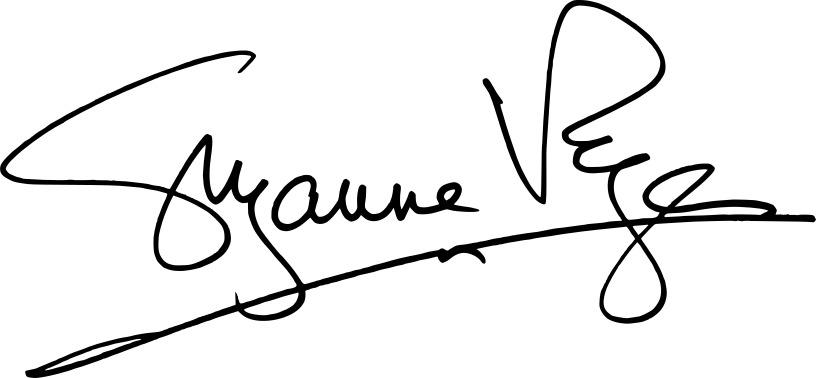
Signature of: suzanne vega